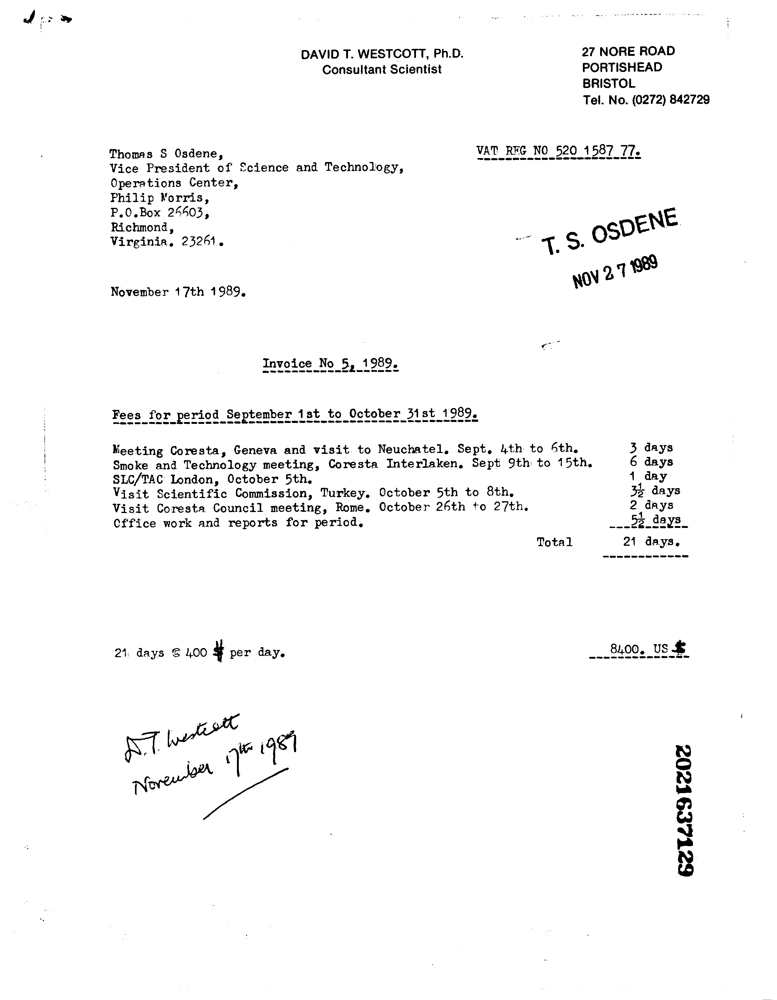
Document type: Invoice